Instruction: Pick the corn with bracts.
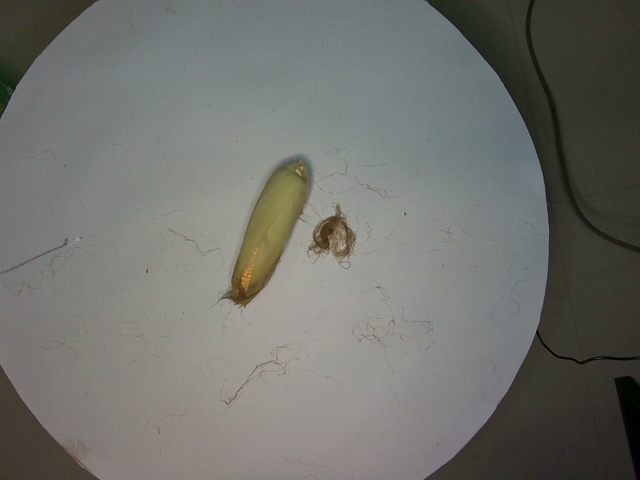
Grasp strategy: vertical